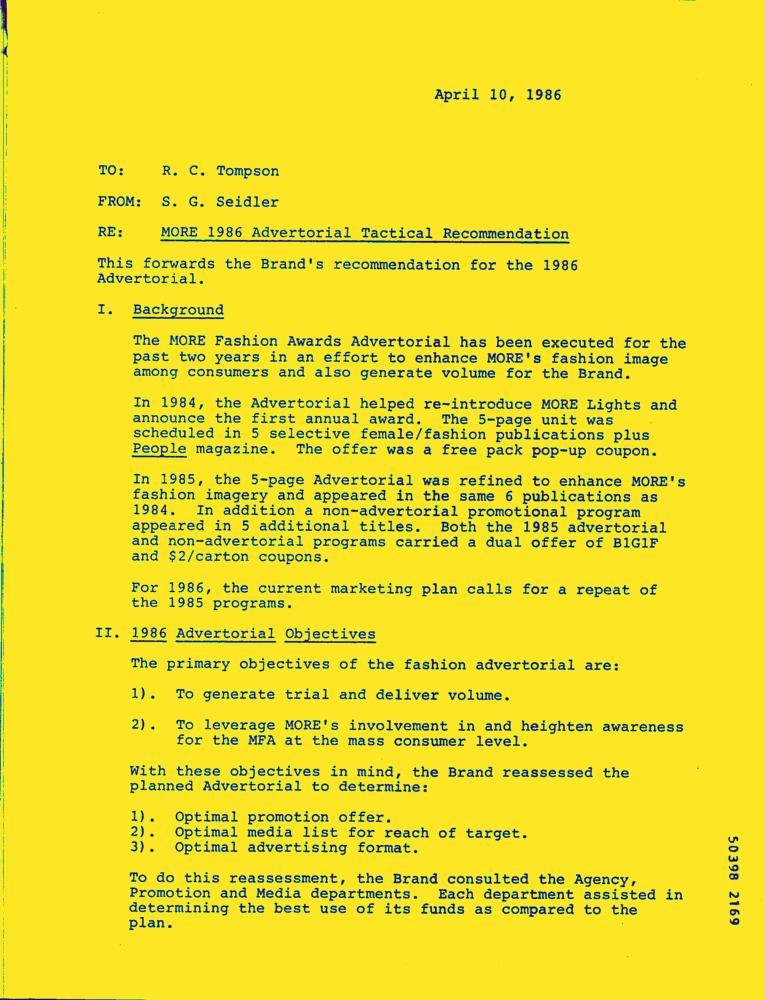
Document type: Letter-Doc